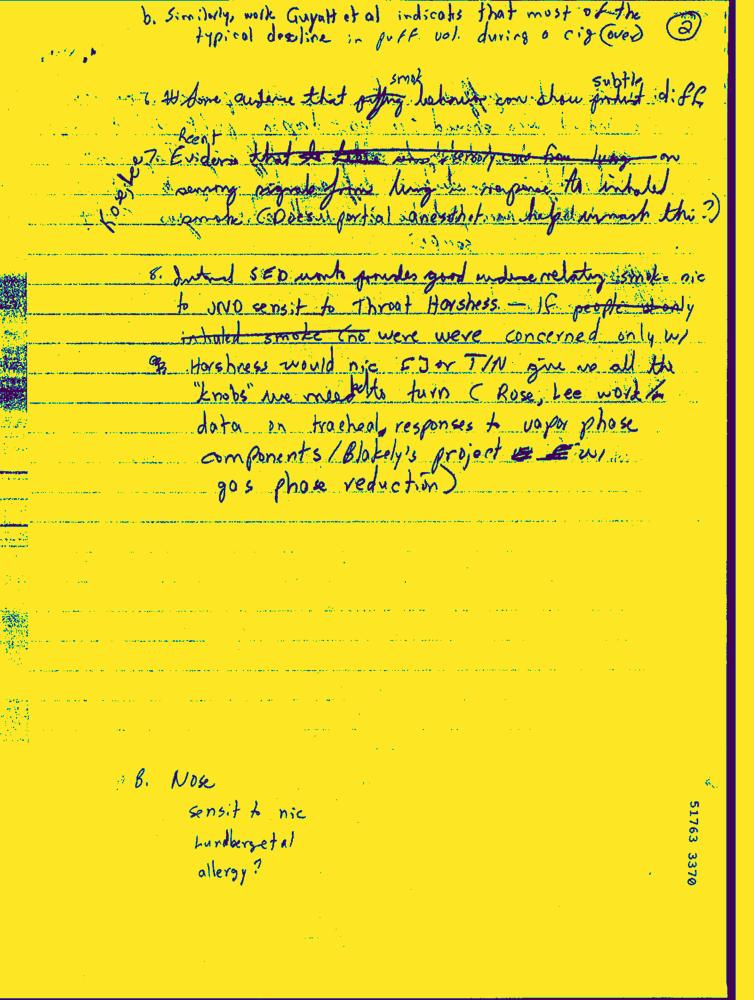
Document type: Hand-Written